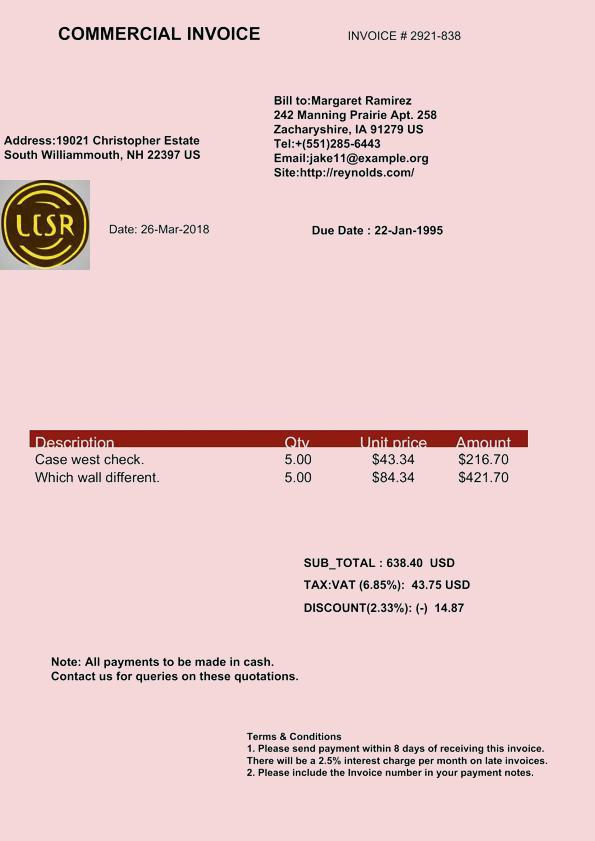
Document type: Invoice